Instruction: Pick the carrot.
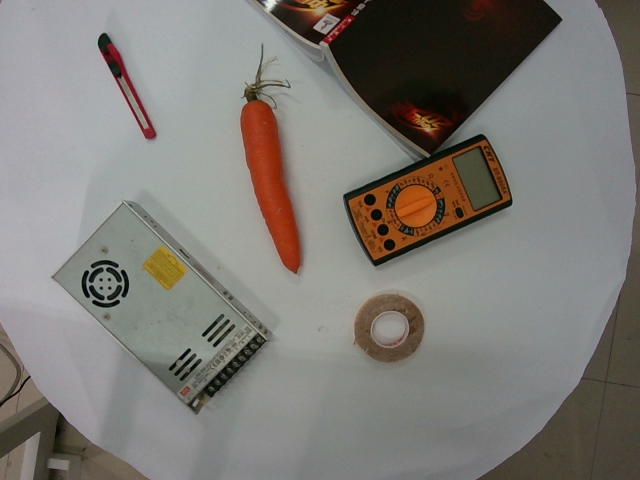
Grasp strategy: vertical